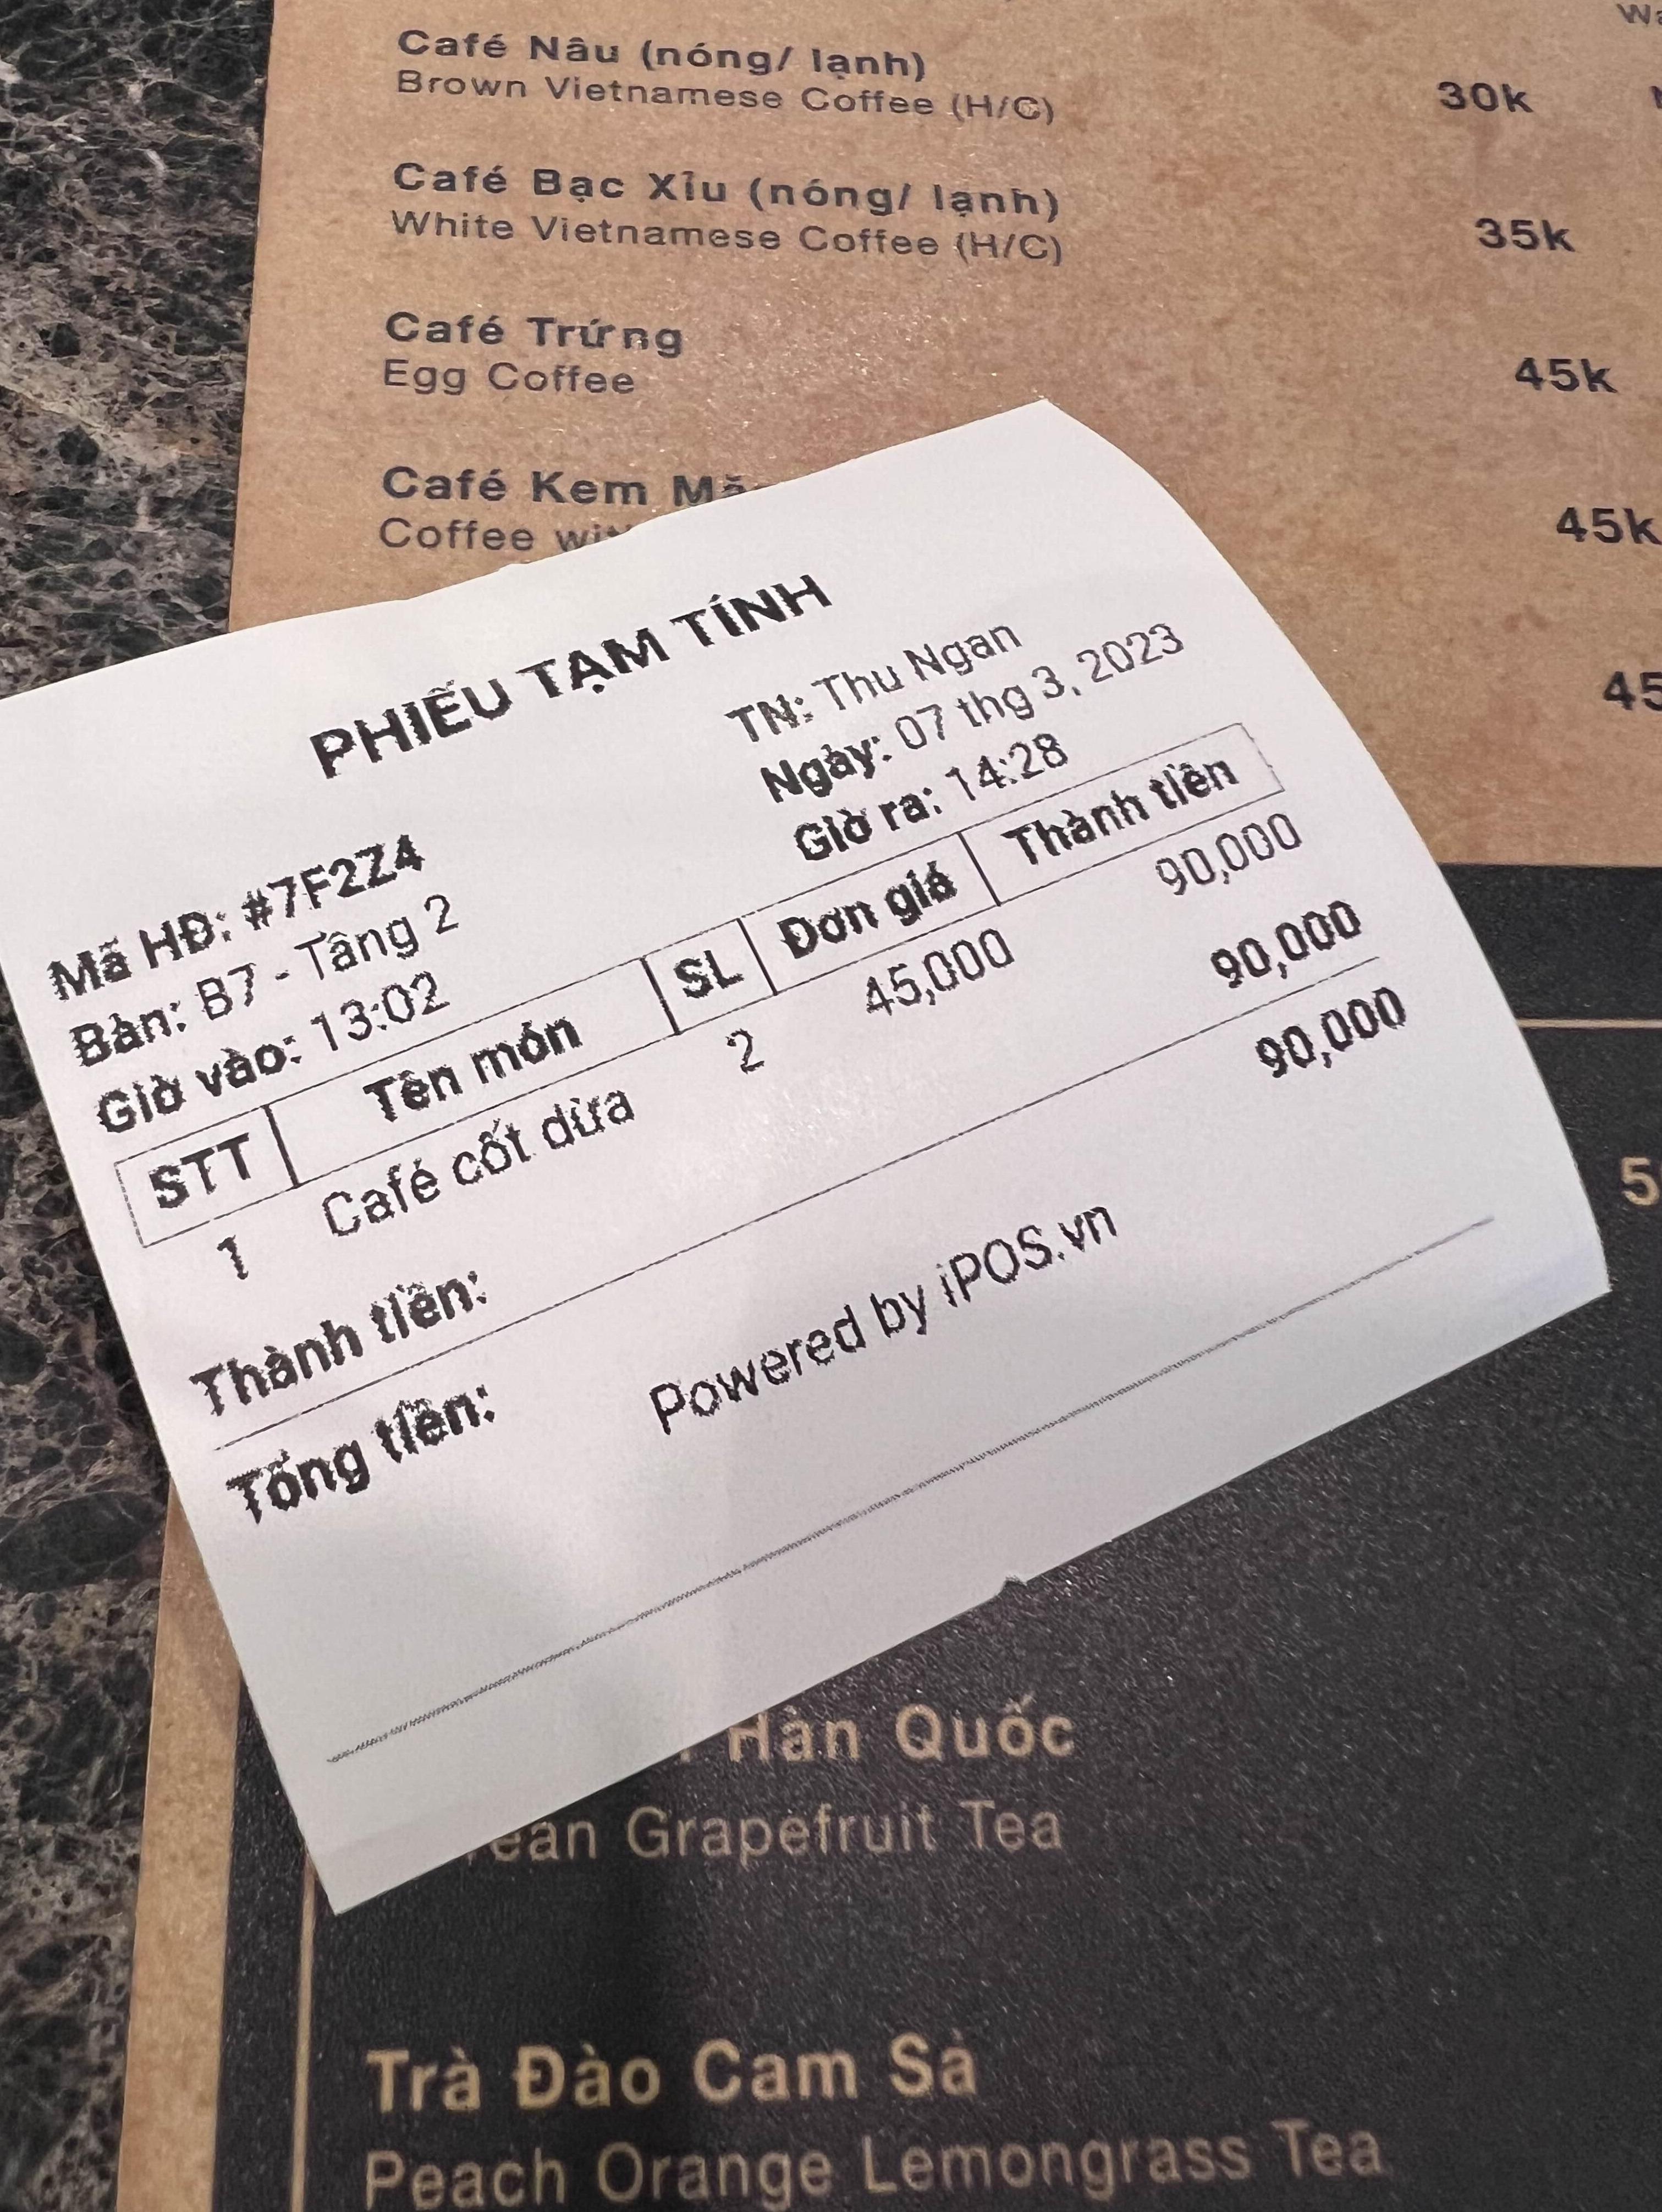
PHIẾU TẠM TÍNH
TN: Thu Ngân
Ngày: 07 thg 3, 2023
Giờ ra: 14:28

Mã HĐ: #7F2Z4
Bàn: B7 - Tầng 2
Giờ vào: 13:02

<table>
  <tr>
    <th>STT</th>
    <th>Tên món</th>
    <th>SL</th>
    <th>Đơn giá</th>
    <th>Thành tiền</th>
  </tr>
  <tr>
    <td>1</td>
    <td>Café cốt dừa</td>
    <td>2</td>
    <td>45,000</td>
    <td>90,000</td>
  </tr>

</table>

Thành tiền: 90,000
Tổng tiền:90,000
Powered by iPOS.vn